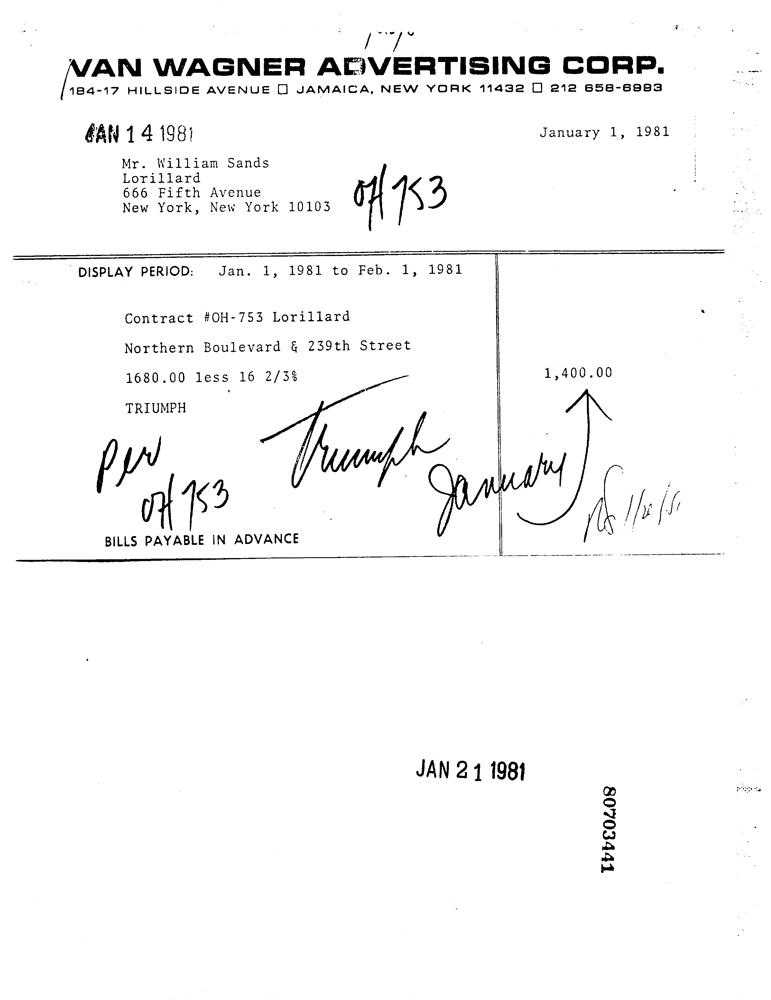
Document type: Invoice